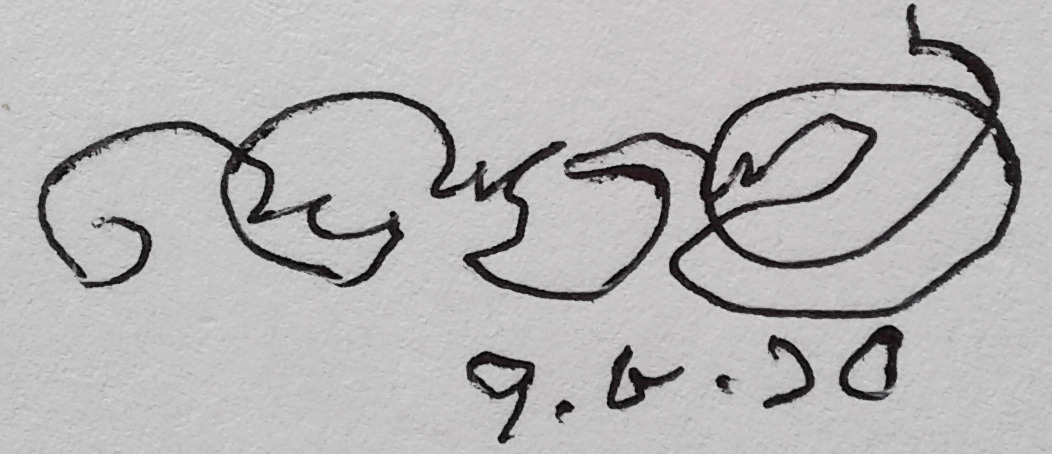
Signature of: abdullah abu sayeed